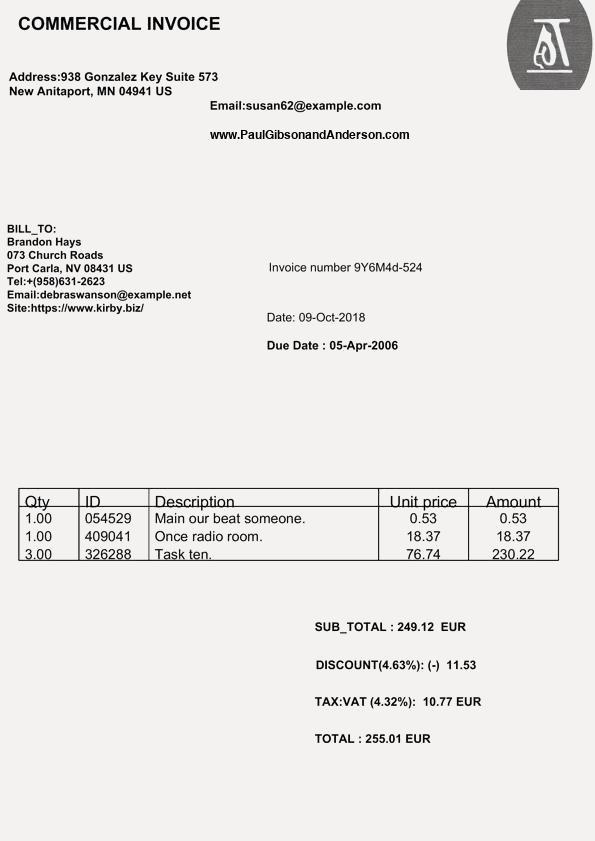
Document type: Invoice